Question: How does the patient history play a role?
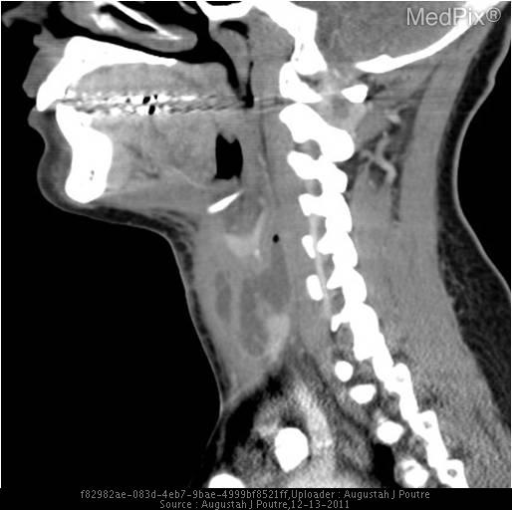
Answer: The patient's history of 23 y/o female presents to ER with difficulty breathing and swollen base of neck. is key in understanding the case.